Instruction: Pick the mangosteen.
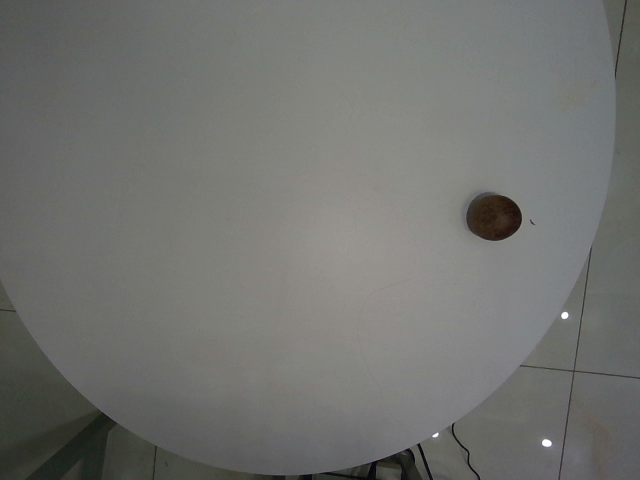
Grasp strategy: vertical